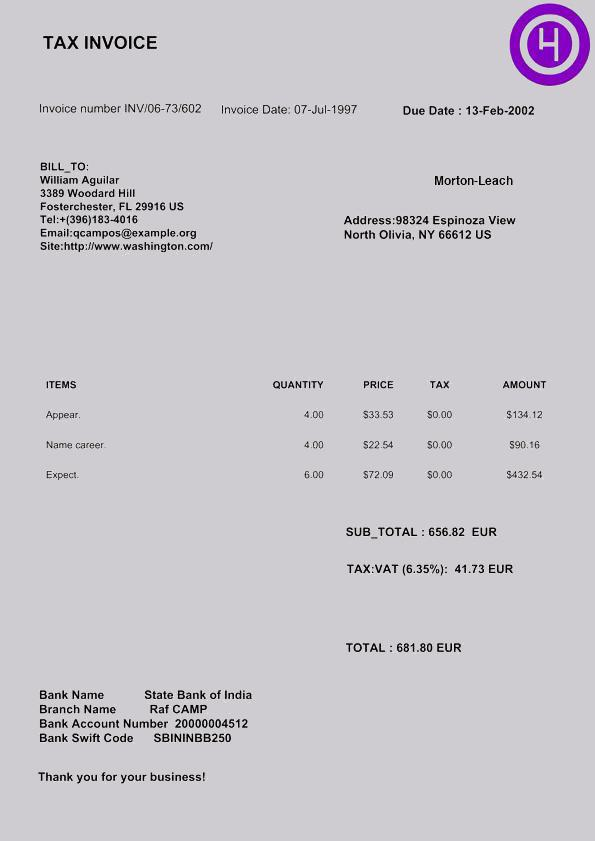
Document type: Invoice